Question: What might the diagnosis be?
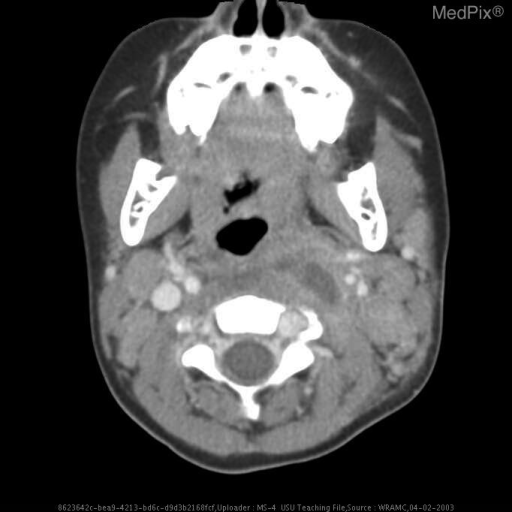
Answer: The possible diagnosis includes Retropharyengeal abscess,
cellulitis,
necrotic liquifactive lymph nodes
branchial cleft cyst..